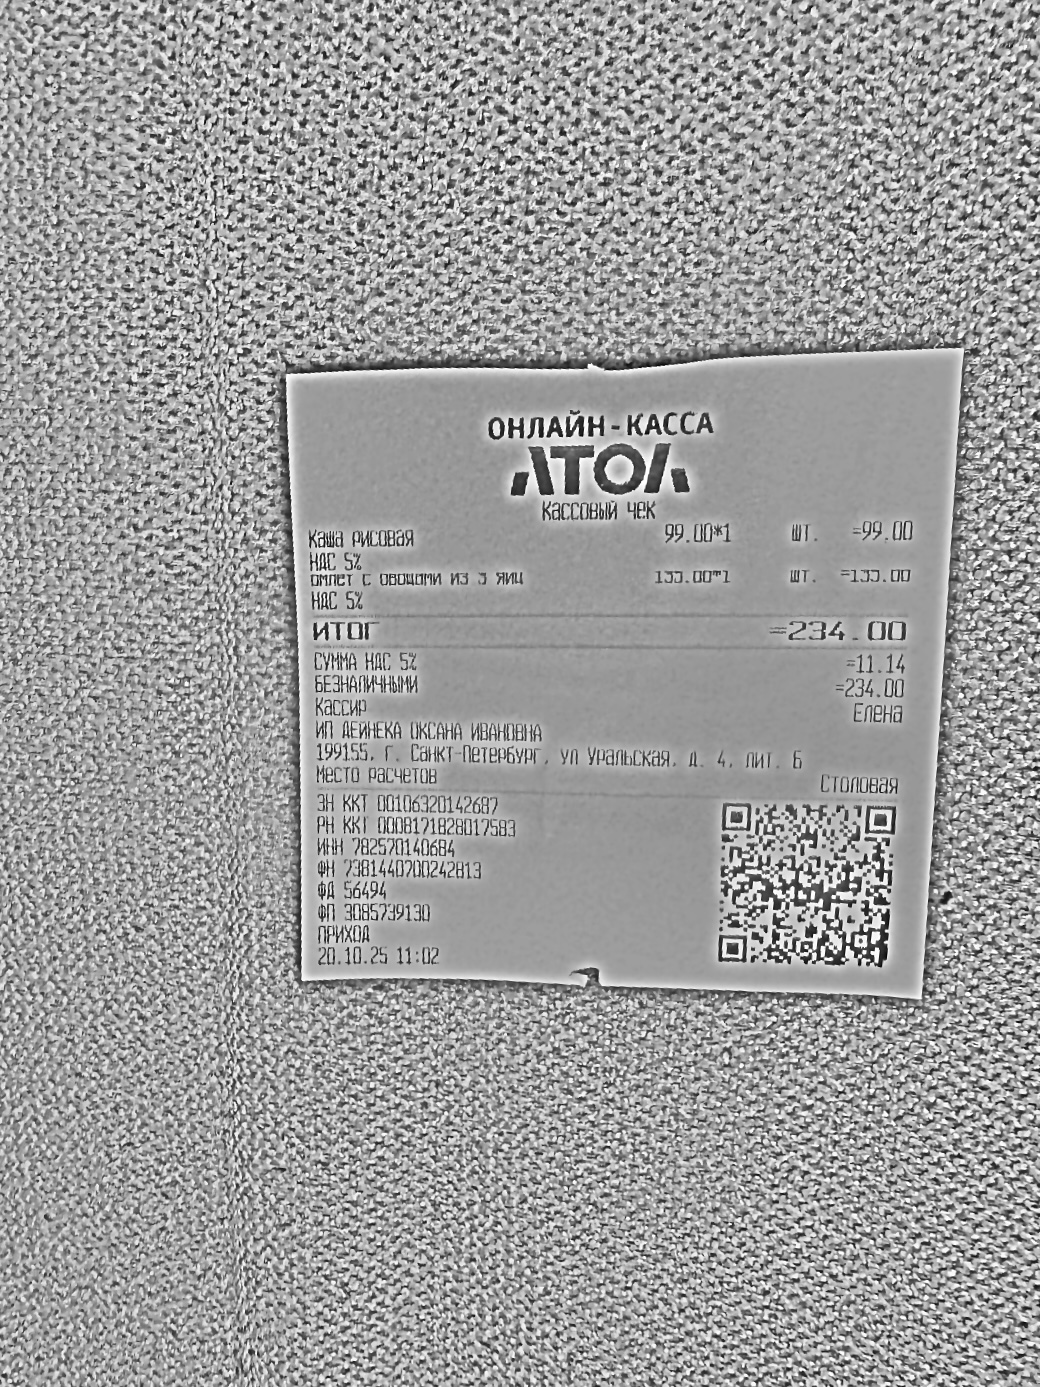
Продавец: ИП ДЕЙНЕКА ОКСАНА ИВАНОВНА
ИНН: 782570140684
Дата: 20.10.25
Товары: Каша рисовая; Омлет с овощами из 3 яиц
Количество: 1; 1
Цена: 99.00; 135.00
Сумма: 99.00; 135.00
Итого: 234.00